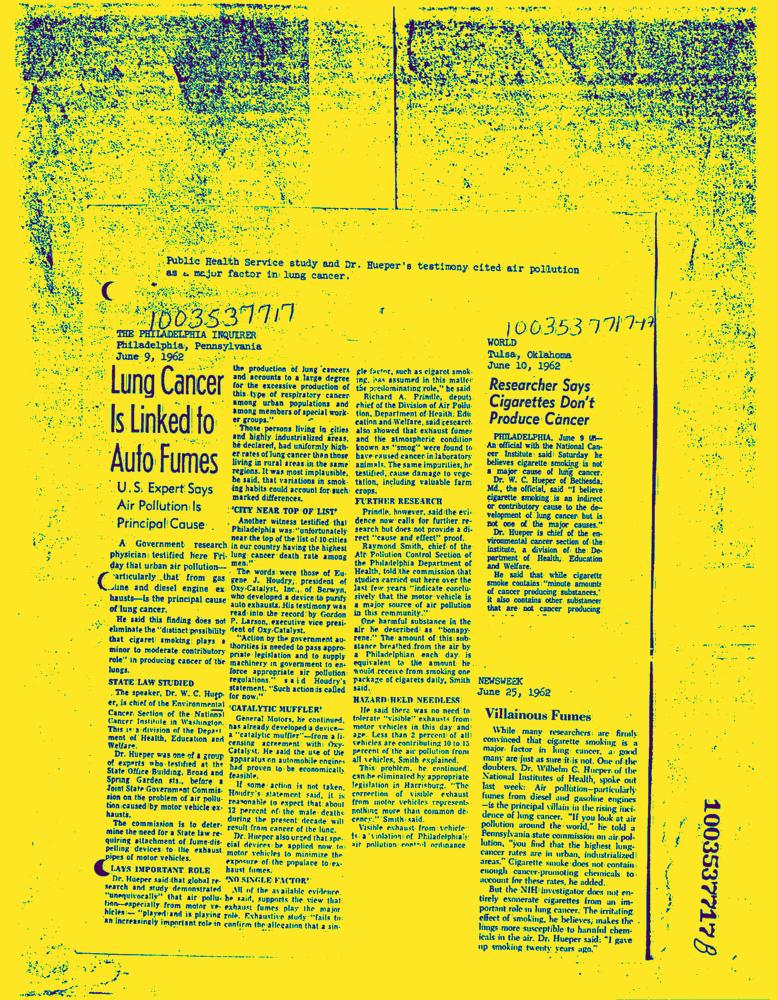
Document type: News-Article